Identify and extract the amount in words, amount in numbers, payee name, cheque date, and bank name from the image.
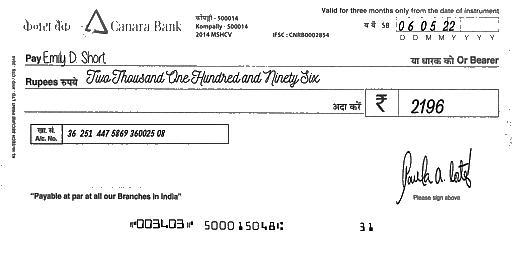
amt_in_words: Two Thousand One Hundred and Ninety Six
amt_in_figures: 2196
payee_name: Emily D. Short
bank_name: Canara Bank
cheque_date: 06/05/22